Patient: Male, age 76
A 76-year-old man with a 37.5 pack-year history of smoking was admitted to our hospital for the assessment of a right upper lung mass observed on chest CT (Fig. 1A). The chest CT also revealed right axillary lymphadenopathy and diffuse small pulmonary nodules (Fig. 1B), indicating extra- and intrapulmonary metastases. Biopsy of the axillary lymph nodes revealed lung adenocarcinoma. He was treated with carboplatin and nab-paclitaxel as the first line chemotherapy.
After four weeks of treatment, his chest radiography revealed rapid enlargement of a right axillary lymph node (Fig. 2A), suggesting progression of the lung cancer. Immunohistochemistry performed with 22C3 pharmDx (Agilent, Tokyo, Japan) on the tumor biopsy specimen revealed a programmed death-ligand 1 (PD-L1) tumor proportion score of >=95%. Based on these results, second-line treatment with pembrolizumab (2 mg/kg, every 3 weeks) was initiated. Although the lesions appeared to increase in size as revealed by chest radiographs obtained during the first course, this radiological finding was thought to represent pseudo-progression, and treatment with pembrolizumab was continued. During the second course, chest radiography revealed reduction in the lesion size, and the treatment with pembrolizumab was continued for a total of five courses.
After the fifth course, the patient started experiencing dry cough. His body temperature was 36.7  C, blood pressure was 140/63 mmHg, heart rate was 88 bpm, and percutaneous oxygen saturation was 97%. Physical examination, including chest auscultation, was unremarkable. Peripheral blood and serum tests results indicated slight inflammation based on the elevated serum C-reactive protein levels; however, the patient's white blood cell count and serum Krebs von den Lungen-6 levels were normal (Table 1). Pulmonary function tests results indicated the worsening of obstruction [FVC, 2.57 L (83.0%); FEV1, 1.51 L/s; FEV1/FVC, 58.8%; %FEV1, 60.5%] compared with the results before treatment with pembrolizumab [FVC, 2.99 L (96.6%); FEV1, 1.99 L/s; FEV1/FVC, 66.6%; %FEV1, 79.5%]. Chest CT revealed diffuse micronodules (Fig. 2B), suggesting diffuse bronchiolitis. The patient was treated with azithromycin for 3 days; however, neither his cough nor the micronodules on chest radiography improved. Bronchoscopy was performed, and cytology of the bronchoalveolar lavage fluid (BALF) revealed an increased number of neutrophils in the BALF. Histologically, transbronchial lung biopsy specimens contained inflammatory cell infiltrates in the bronchioles, including lymphocytes; however, there were no specific histological characteristics of OP, NSIP, DAD, or diffuse panbronchiolitis (DPB) (Fig. 2C). No bacteria, including acid-fast bacilli and Mycobacterium tuberculosis, were isolated from the BALF or sputum. Based on all these findings, the patient was diagnosed with bronchiolitis type of ICI-ILD. Treatment with pembrolizumab was discontinued, and he was treated with low-dose erythromycin (400 mg/day). As the patient complained of persistent cough, he was treated with a long-acting muscarinic antagonist and a long-acting beta2 agonist. An inhaled corticosteroid was subsequently administered when the cough only slightly improved. With this regimen, the cough finally resolved. The lung mass decreased in size, and the micronodules suggesting bronchiolitis also improved (Fig. 3).
Keywords: bronchiolitis, immune checkpoint inhibitors-related lung disease, inhaled corticosteroid, long-acting muscarinic antagonist, long-acting β2 agonist, lung cancer
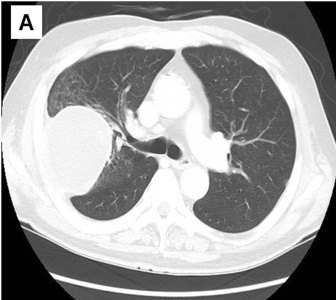
Image caption: Chest computed tomography before treatment showing right upper lung mass and diffuse small pulmonary nodules.